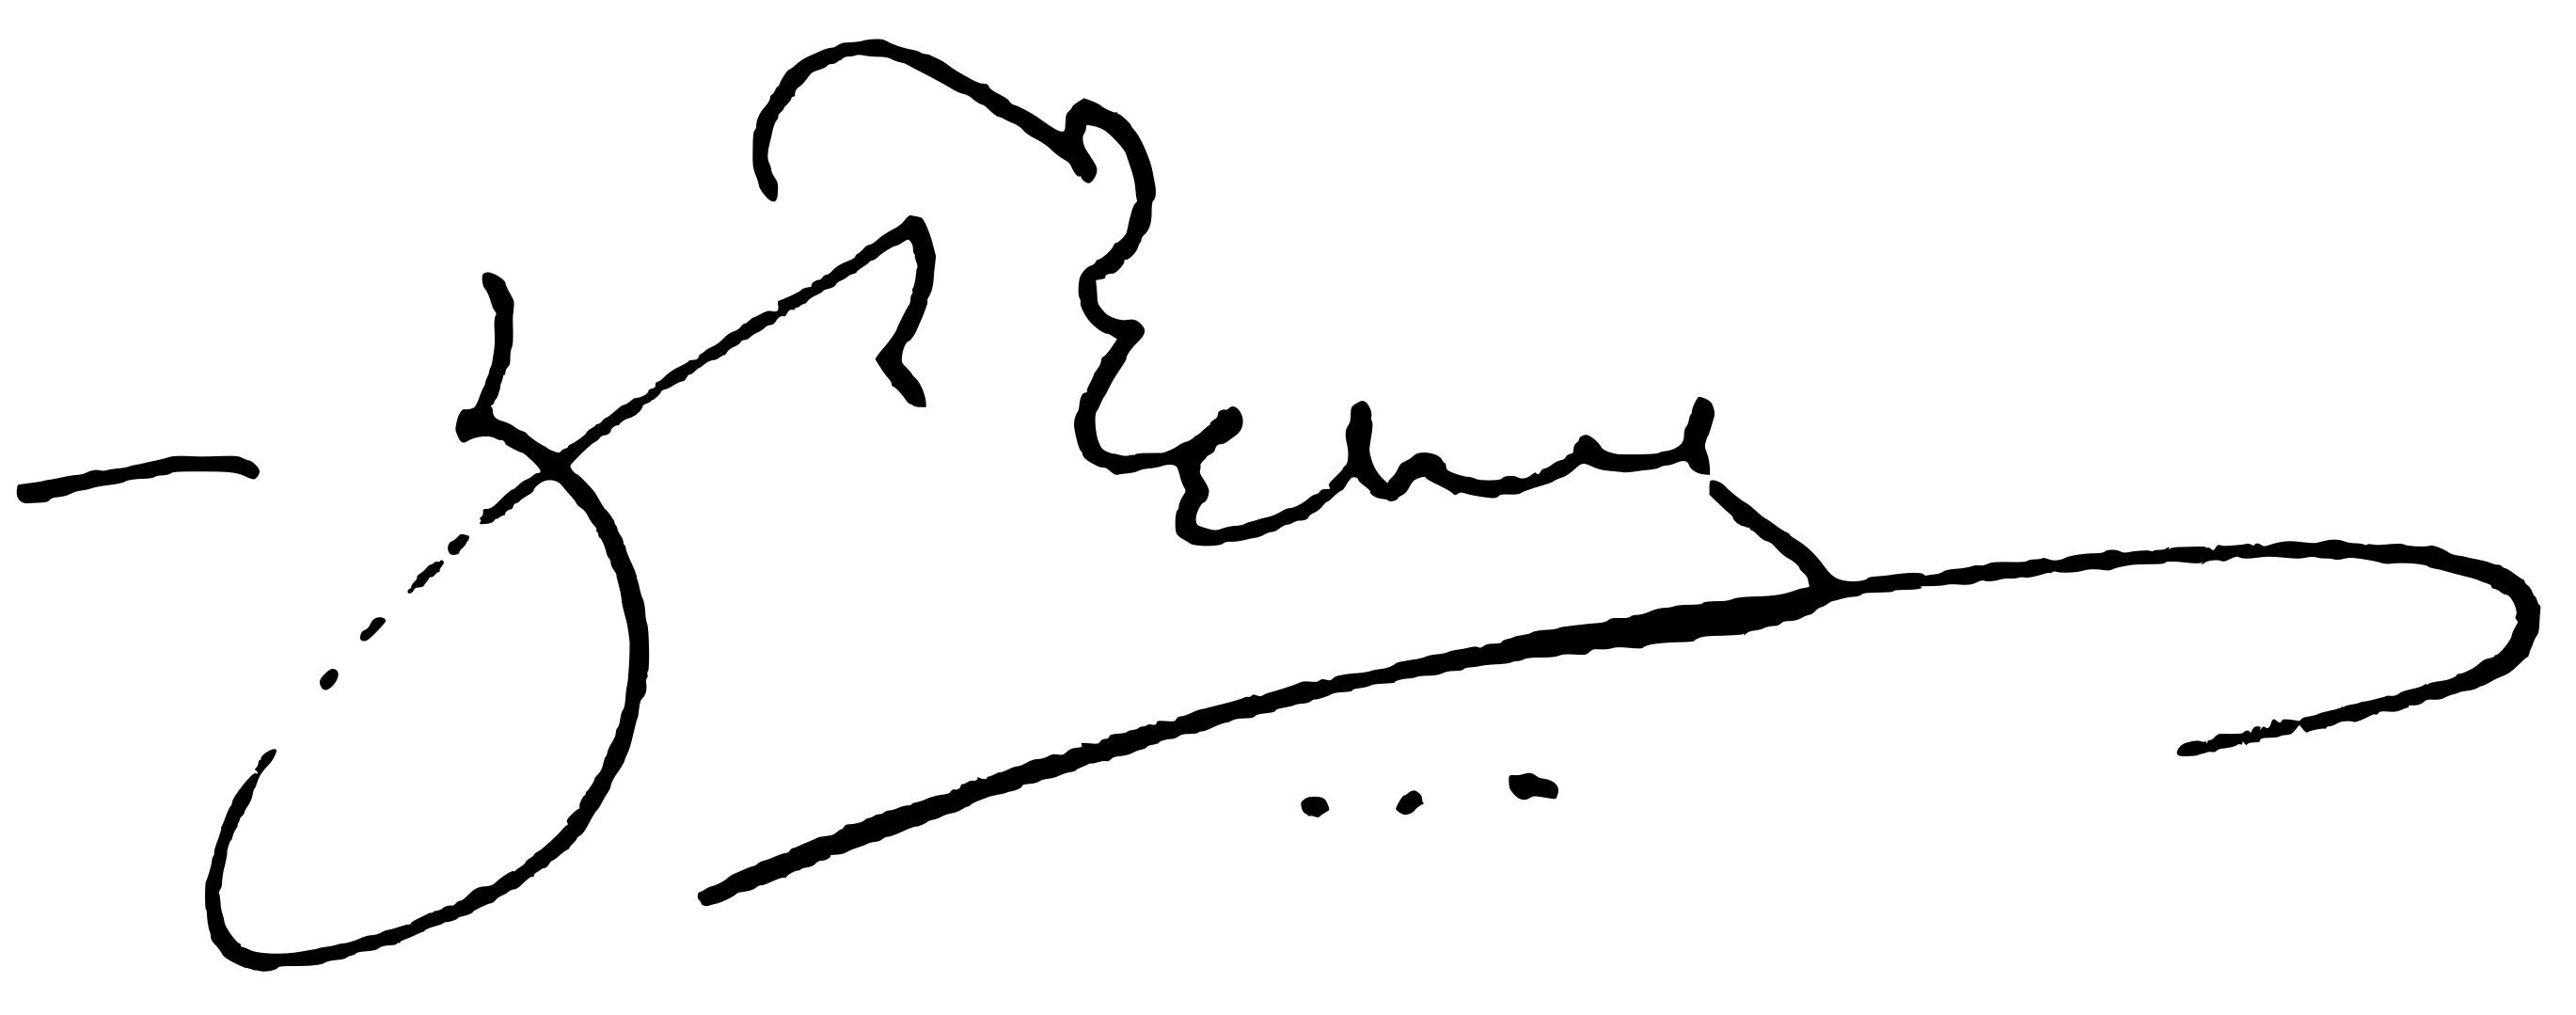
Signature of: suresh dalal